Question: What is the main concern?
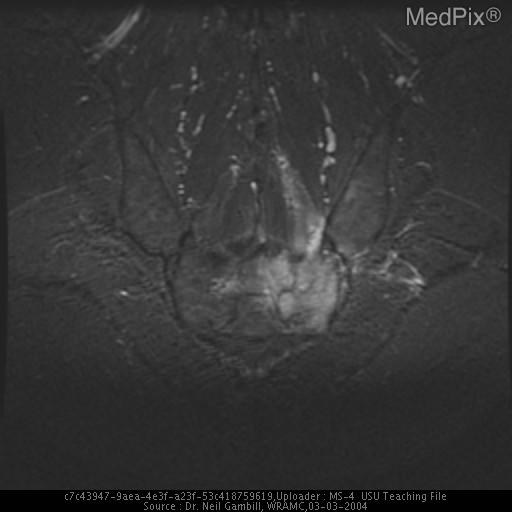
Answer: The findings suggest 1) Plain films- normal SI joints, ill defined lucent area over lower left sacrum, two sacral neural foramina on left widened with erosions of borders
2) CT- mass left side of sacrum, left side of S1 encroaching on left side neural foramen, normal vertebral bodies
3) MRI- infiltrating lesion with high T2 signal intensity within body of sacrum infiltrating into the epidural space. MRI- infiltrating lesion with high T2 signal intensity within body of sacrum infiltrating into the epidural space. The patient might have a history of 45 y/o white male initially presented with five week hx of left buttock burning pain and numbness extending into lower thigh.  Initially treated with NSAIDS and physical therapy, symptoms continued to worsen.  Presented to WRAMC with numbness and tingling extending into left testicle and penis.  Patient denies bowel or bladder incontinence, weight loss, or other constitutional symptoms.  Denies any numbness, pain, or abnormal sensations on right side.
PMHx: HTN, hyperlipidemia
PSHx: remote tonsillectomy/ bilateral herniorrhaphy
MEDS: Ramipril 5 mg PO qd, HCTZ 12.5 mg PO qd, Amitryptyline 25 mg PO qd, Zocor 10 mg PO qd.